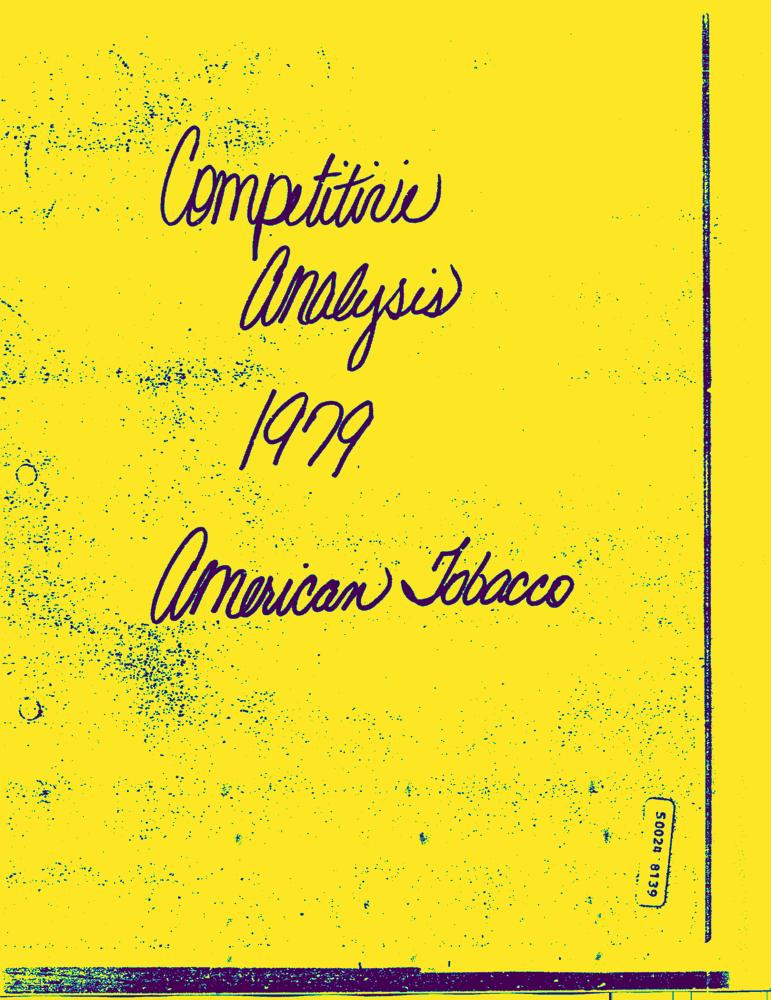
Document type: Letter-Doc